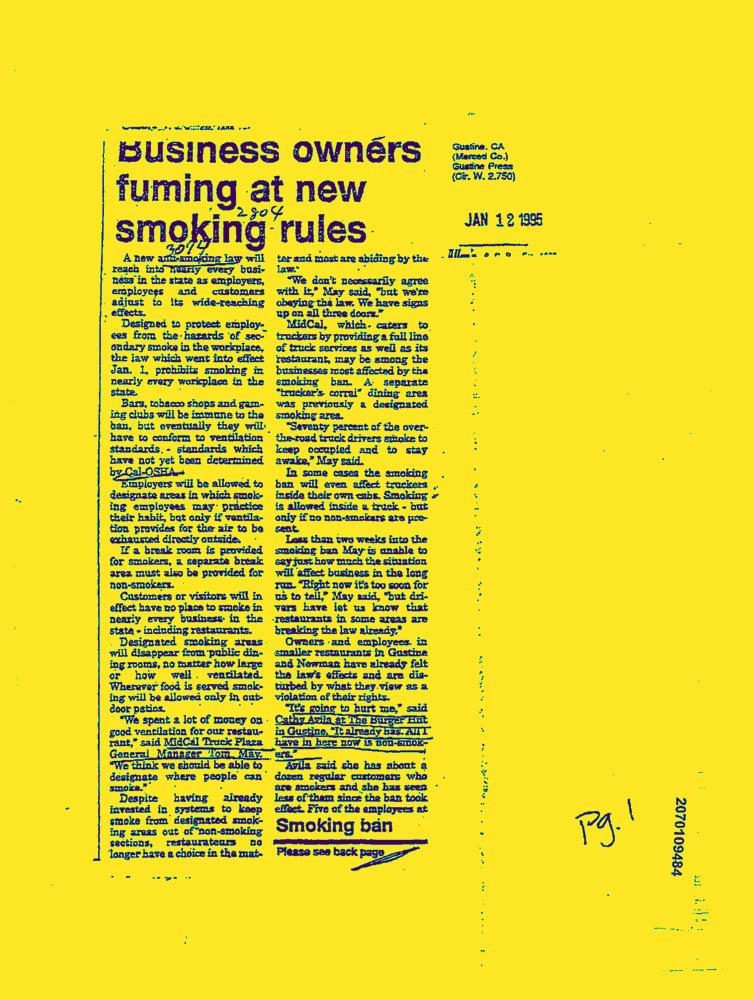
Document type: News-Article